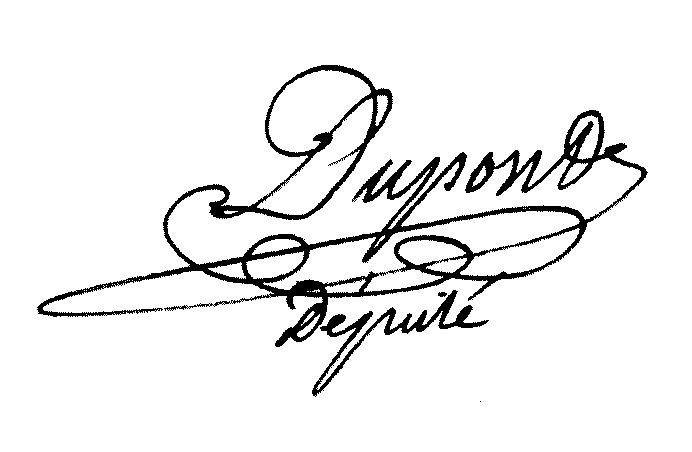
Signature of: pierre charles françois dupont de bigorre